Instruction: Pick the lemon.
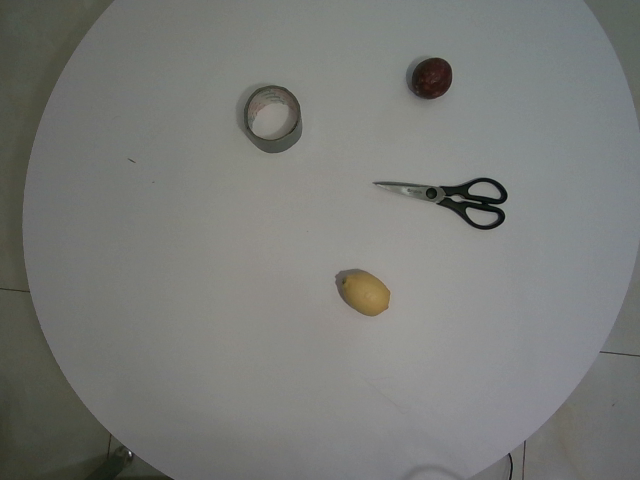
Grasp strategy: vertical